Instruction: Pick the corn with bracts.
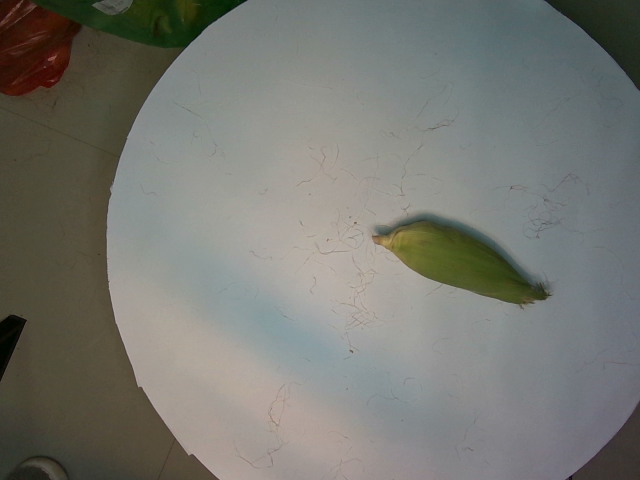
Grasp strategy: vertical